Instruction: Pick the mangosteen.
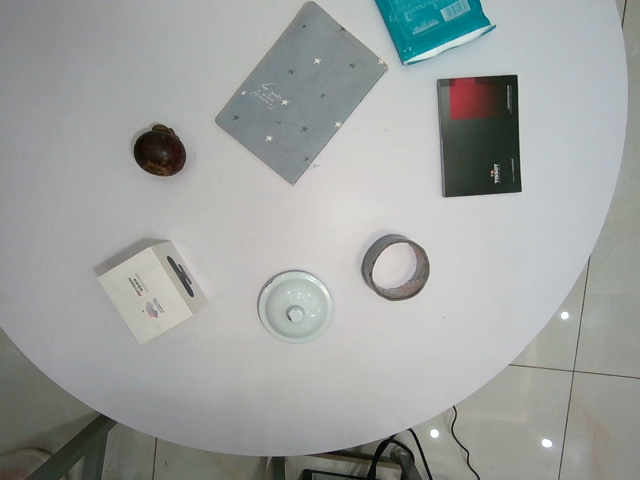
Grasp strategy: vertical